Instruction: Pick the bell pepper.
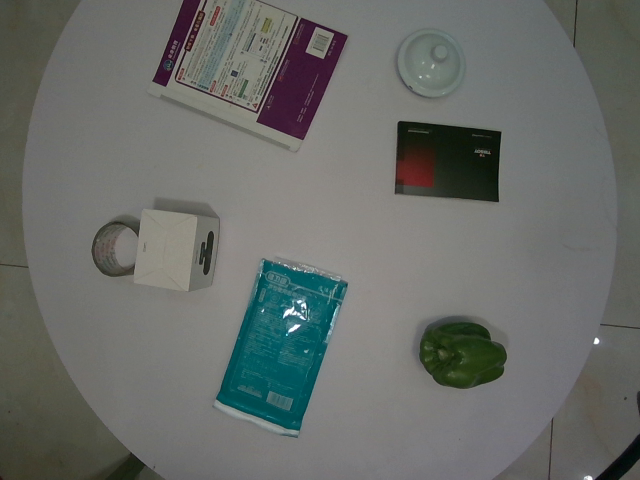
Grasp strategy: vertical